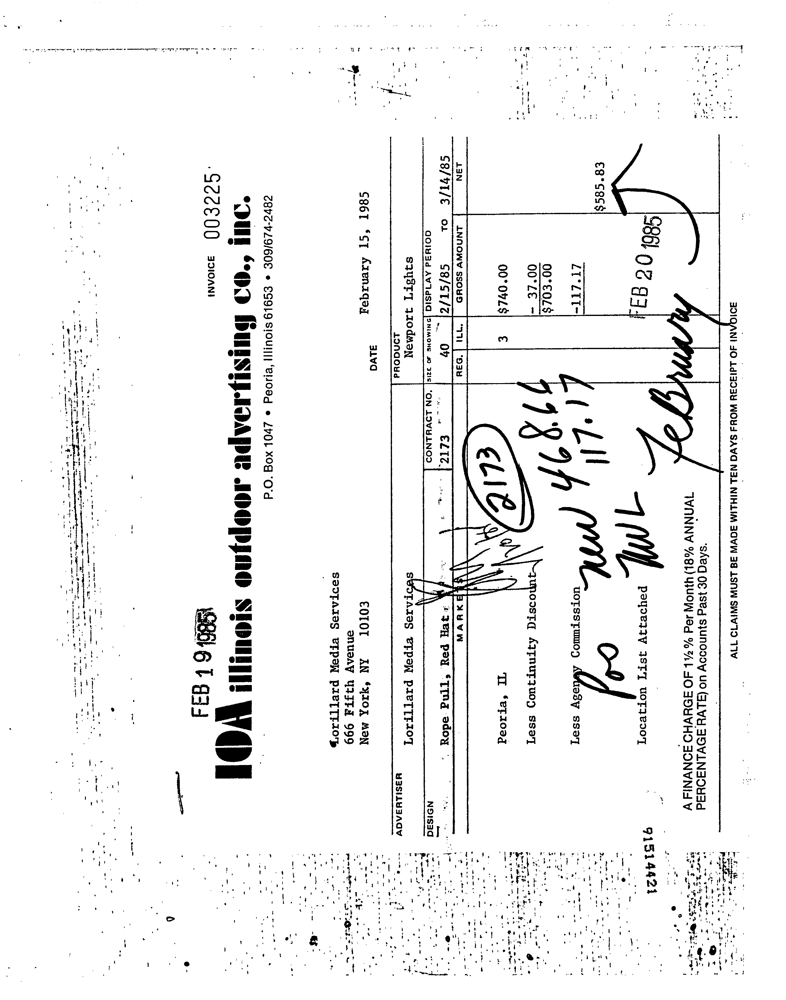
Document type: Invoice